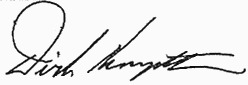
Signature of: dirk kempthorne